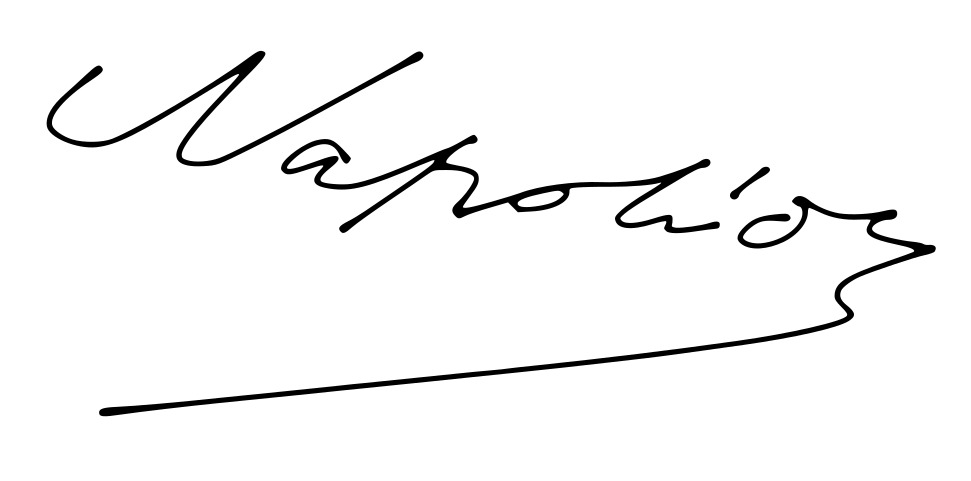
Signature of: napoleon ii